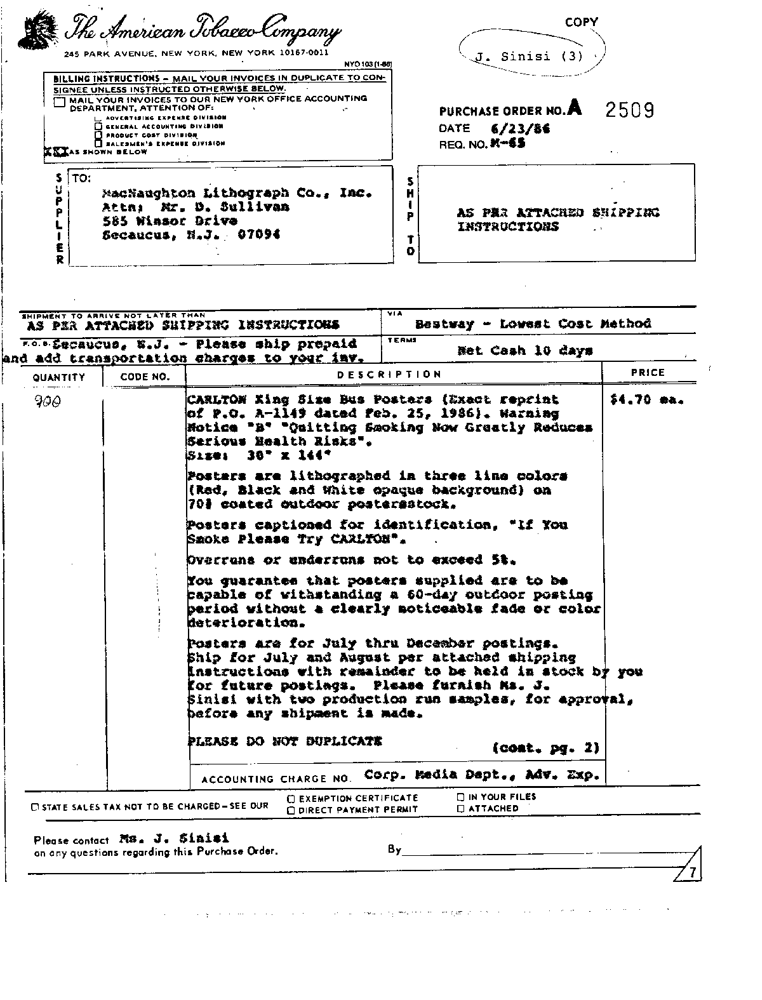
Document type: Invoice